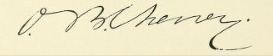
Signature of: oren b cheney